Question: What is the assessed value of the property as noted in the document?
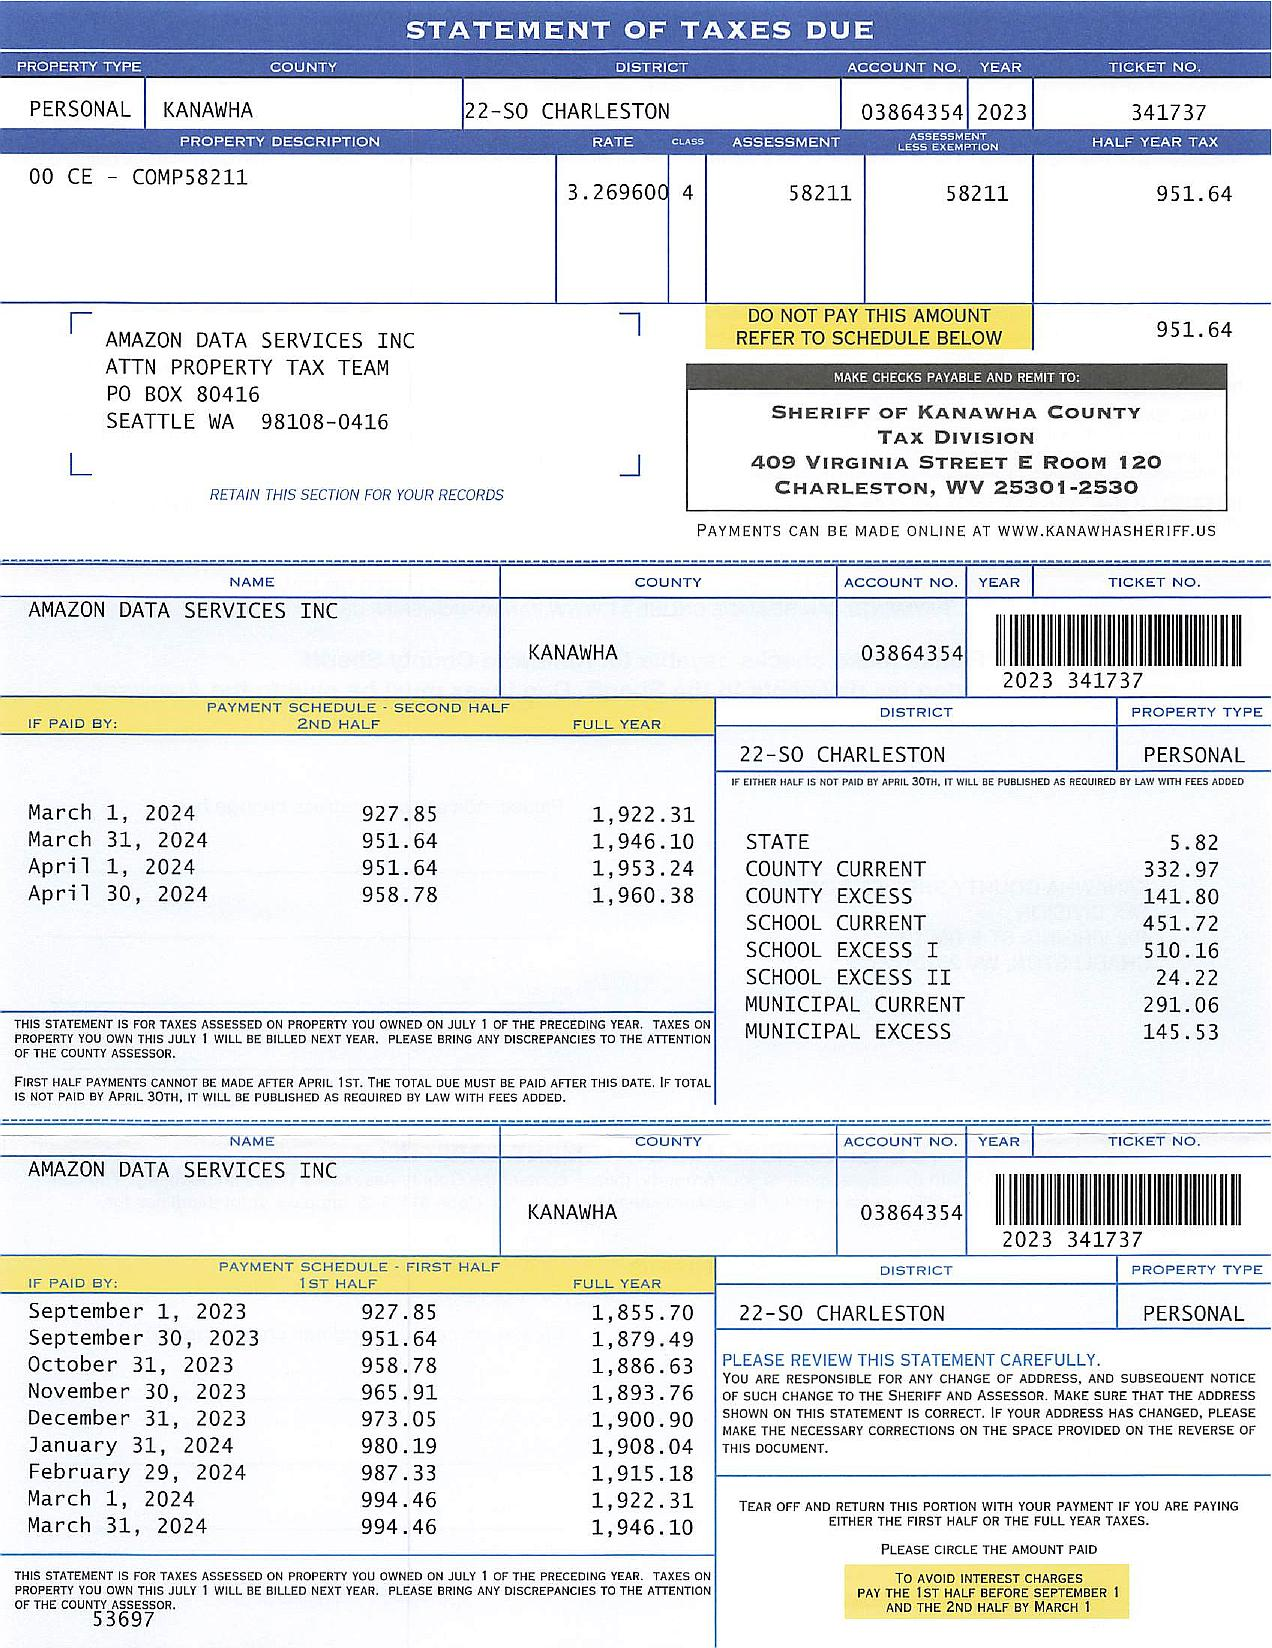
Answer: "58211"